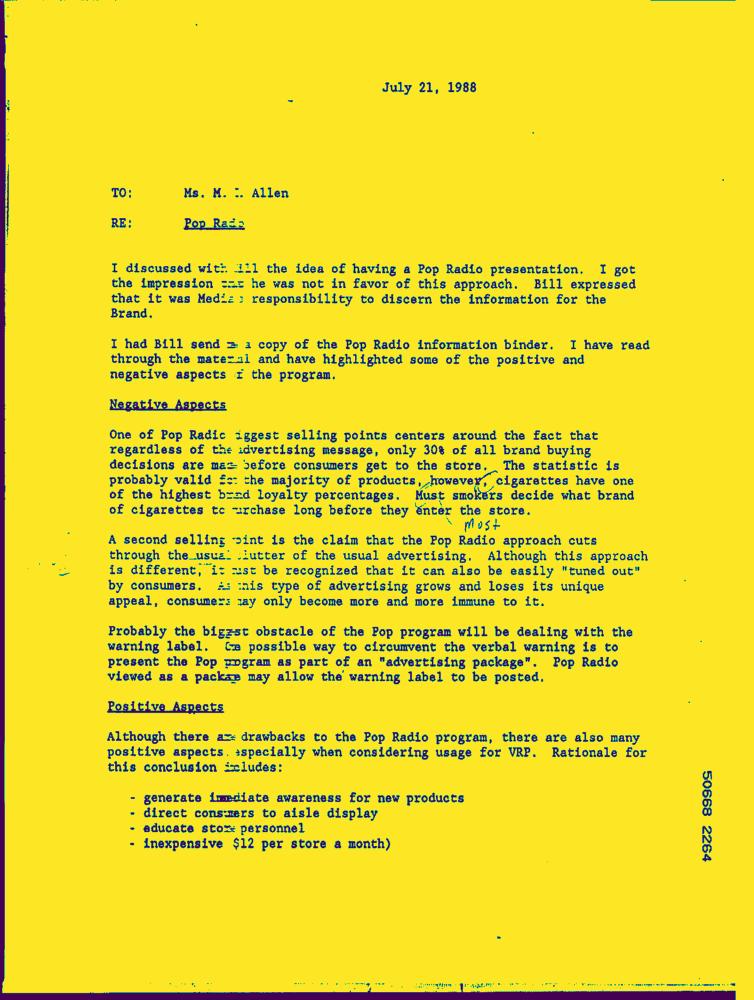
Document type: Letter-Doc